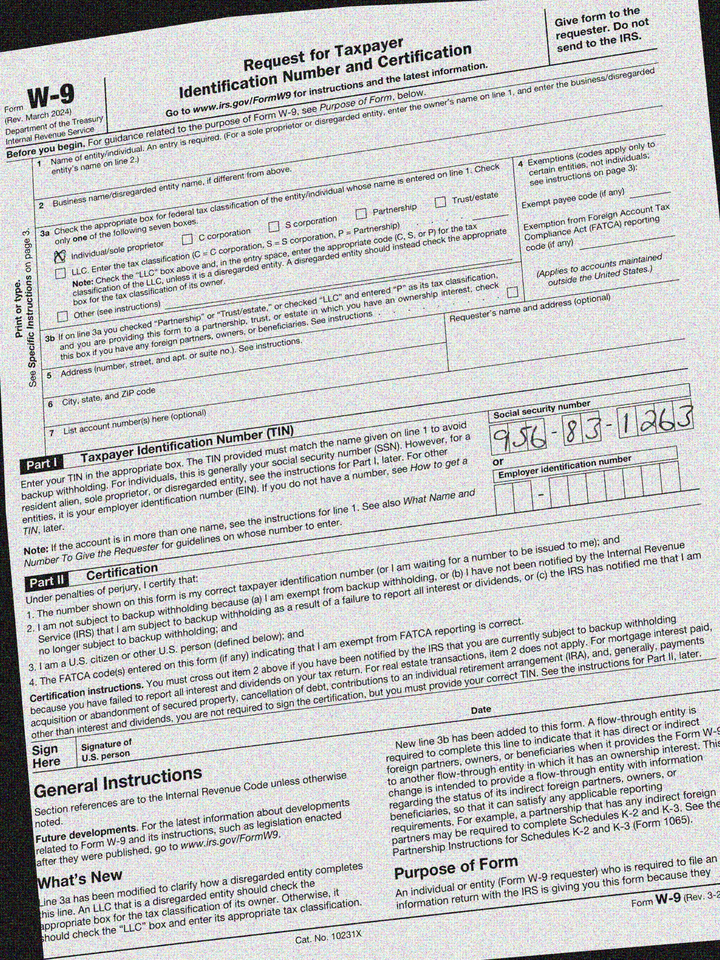
cbx: yes
ssn: 956831263